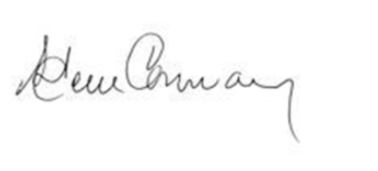
Signature of: steve conway